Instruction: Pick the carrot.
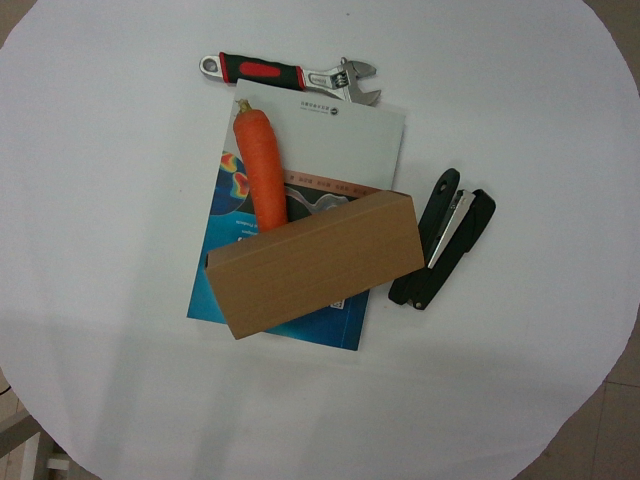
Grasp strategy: vertical